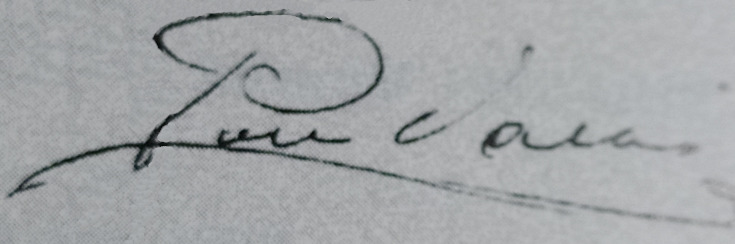
Signature of: pere vallès i sucarrats